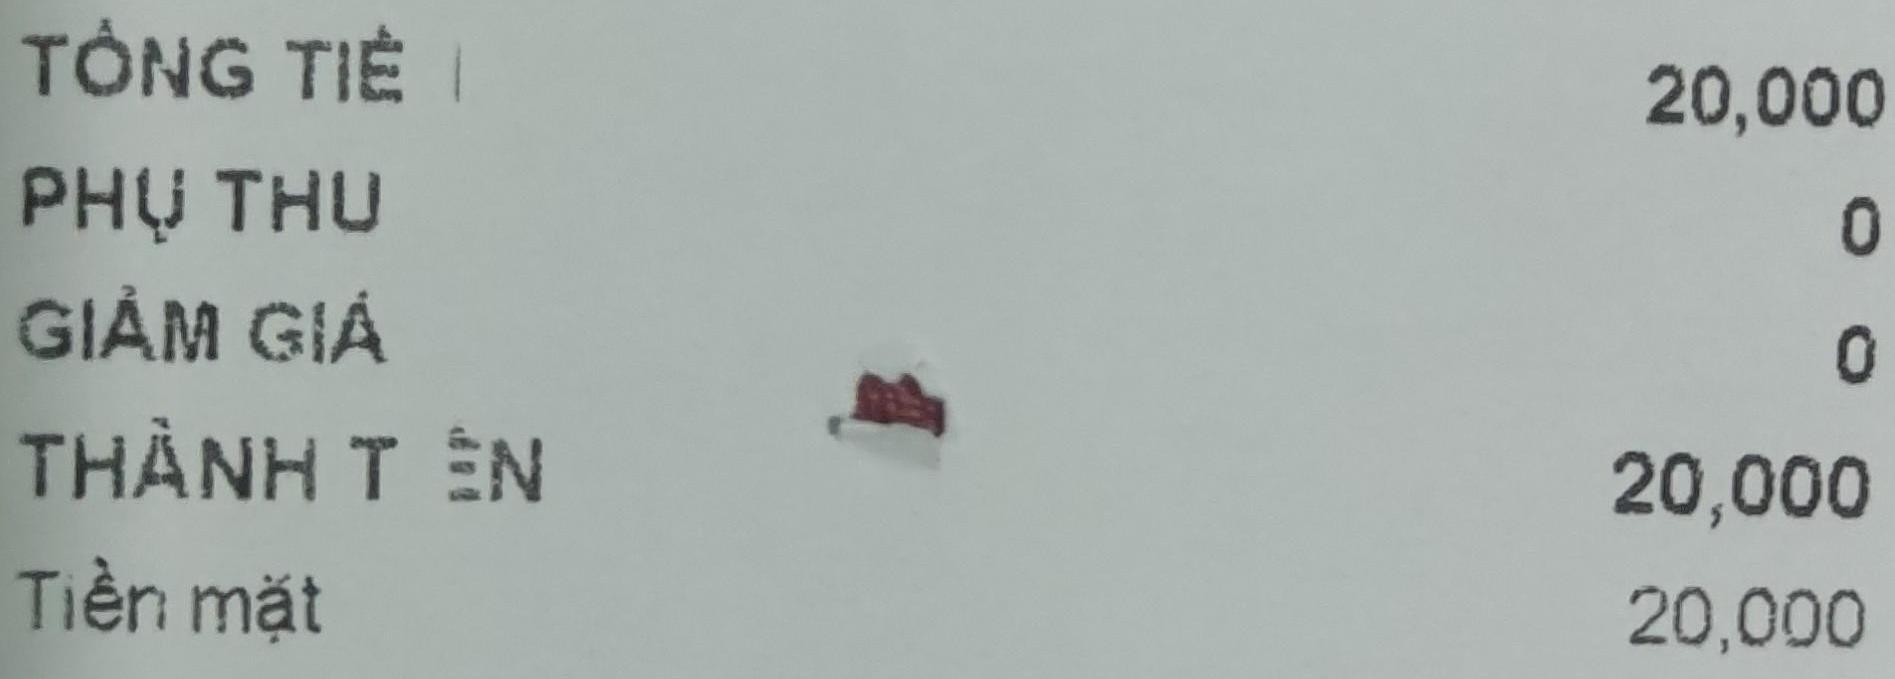
<table>
<tr>
<td>TỔNG TIỀN</td>
<td>20,000</td>
</tr>
<tr>
<td>PHỤ THU</td>
<td>0</td>
</tr>
<tr>
<td>GIẢM GIÁ</td>
<td>0</td>
</tr>
<tr>
<td>THÀNH TIỀN</td>
<td>20,000</td>
</tr>
<tr>
<td>Tiền mặt</td>
<td>20,000</td>
</tr>
</table>